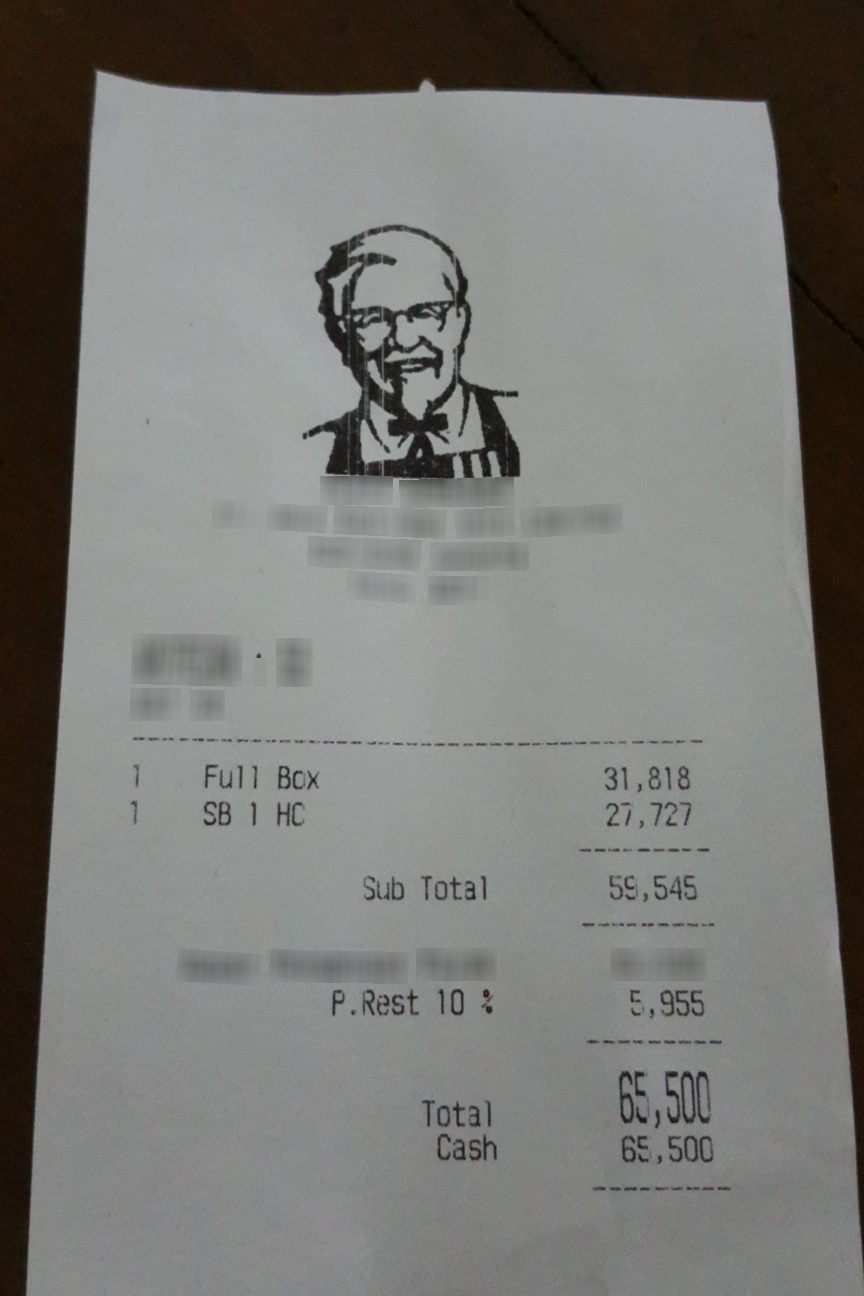
Number of items: 2
Subtotal: 59,545
Tax: 5,955
Total: 65,500
OCR text regions:
text: 1
text: Full
text: Box
text: 31,818
text: 1
text: SB
text: 1
text: HC
text: 27,727
text: Sub
text: Total
text: 59,545
text: P.Rest
text: 10
text: %
text: 5,955
text: Total
text: 65,500
text: Cash
text: 65,500